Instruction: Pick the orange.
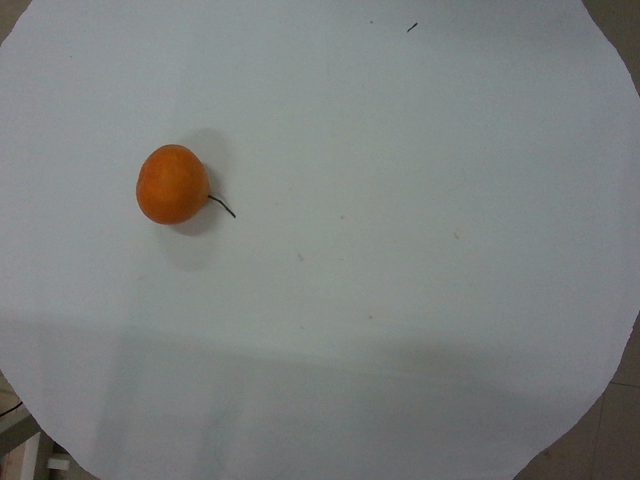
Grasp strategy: vertical